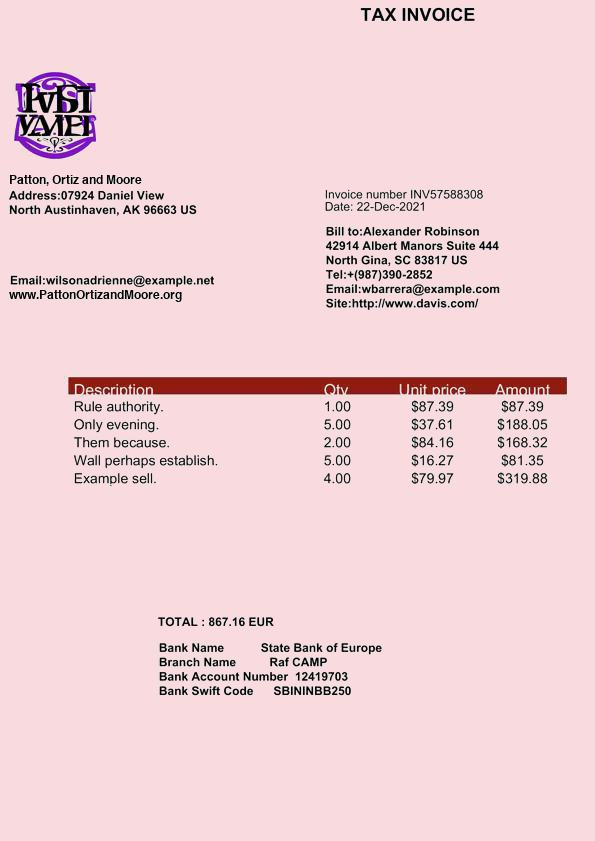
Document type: Invoice